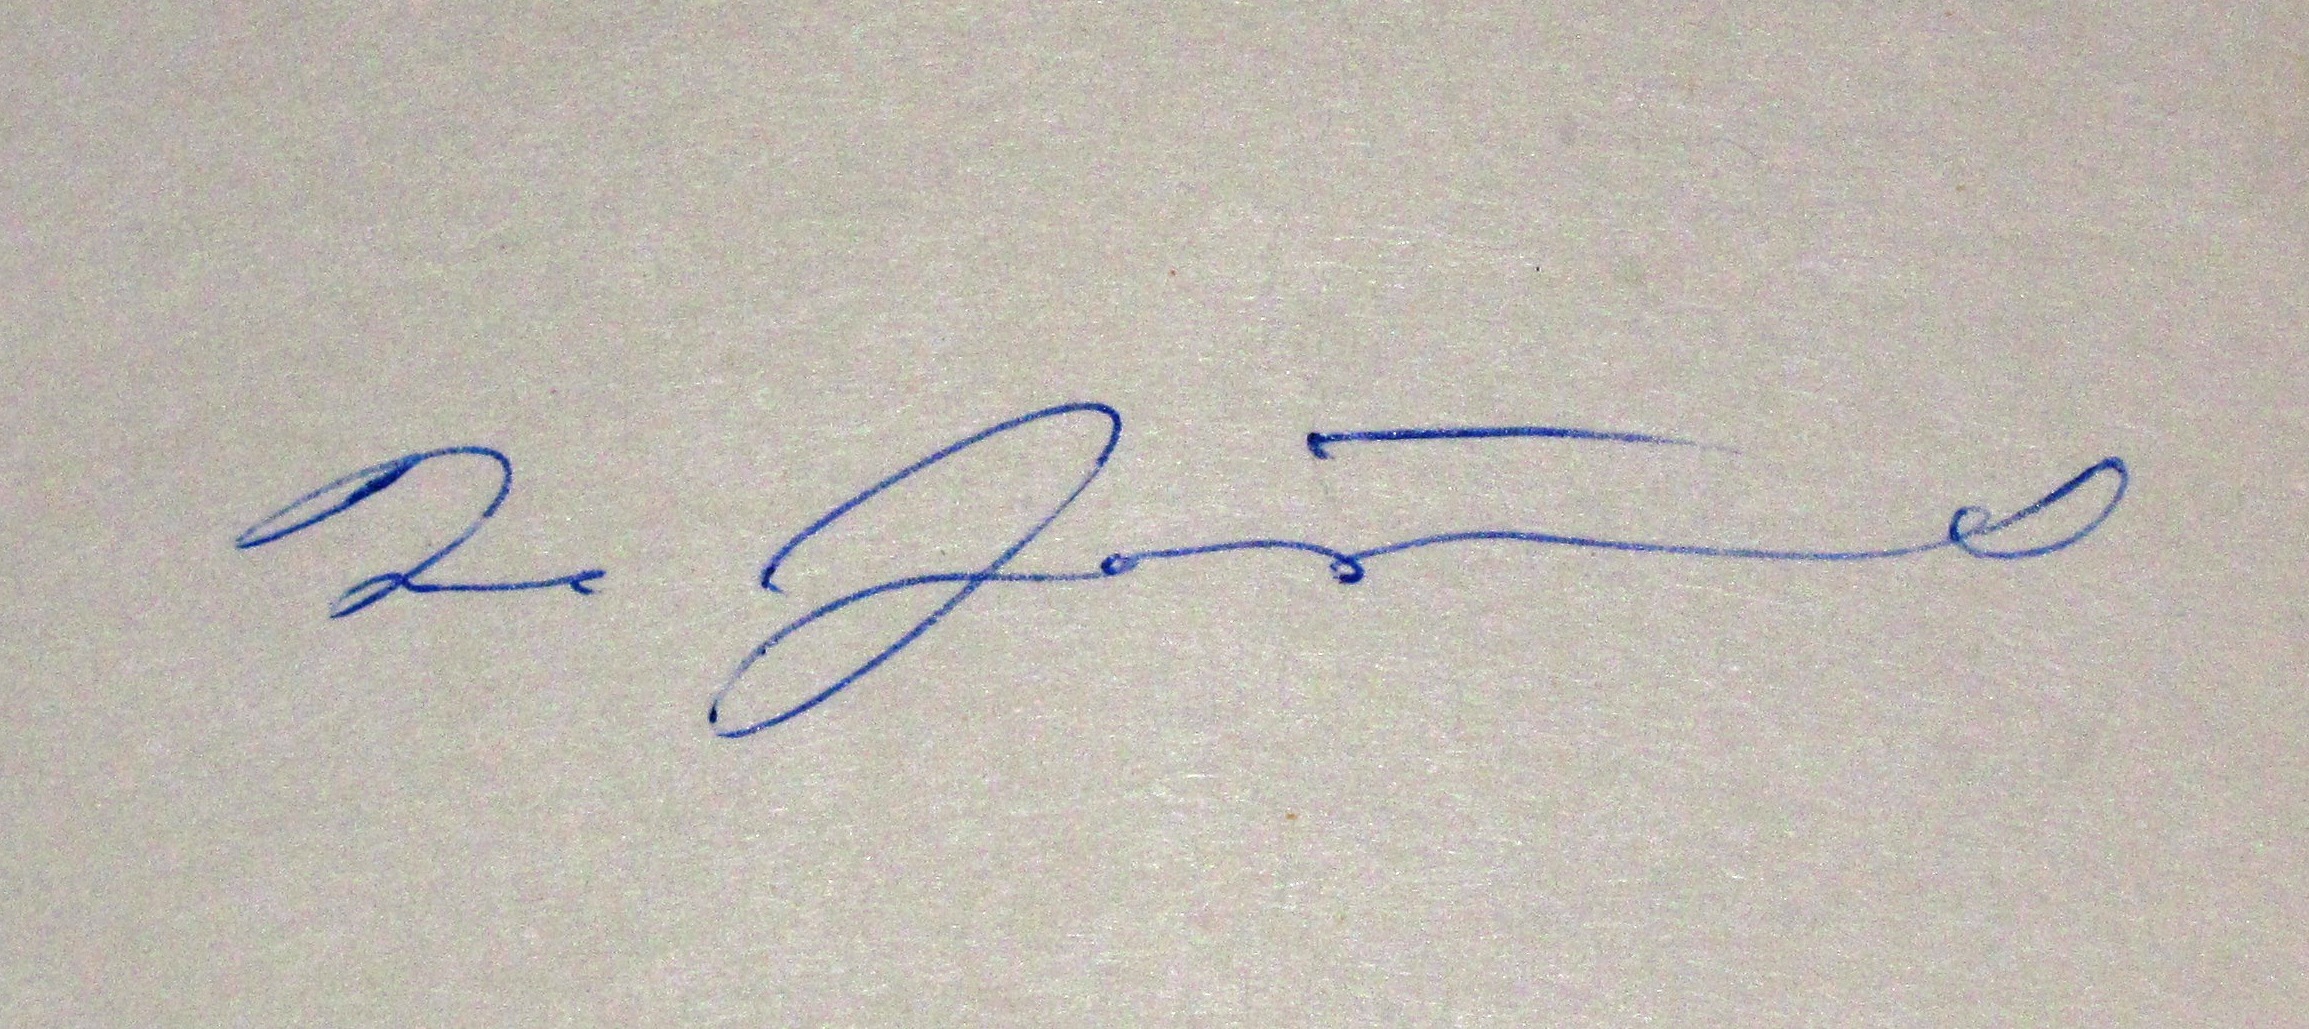
Signature of: iva janžurová